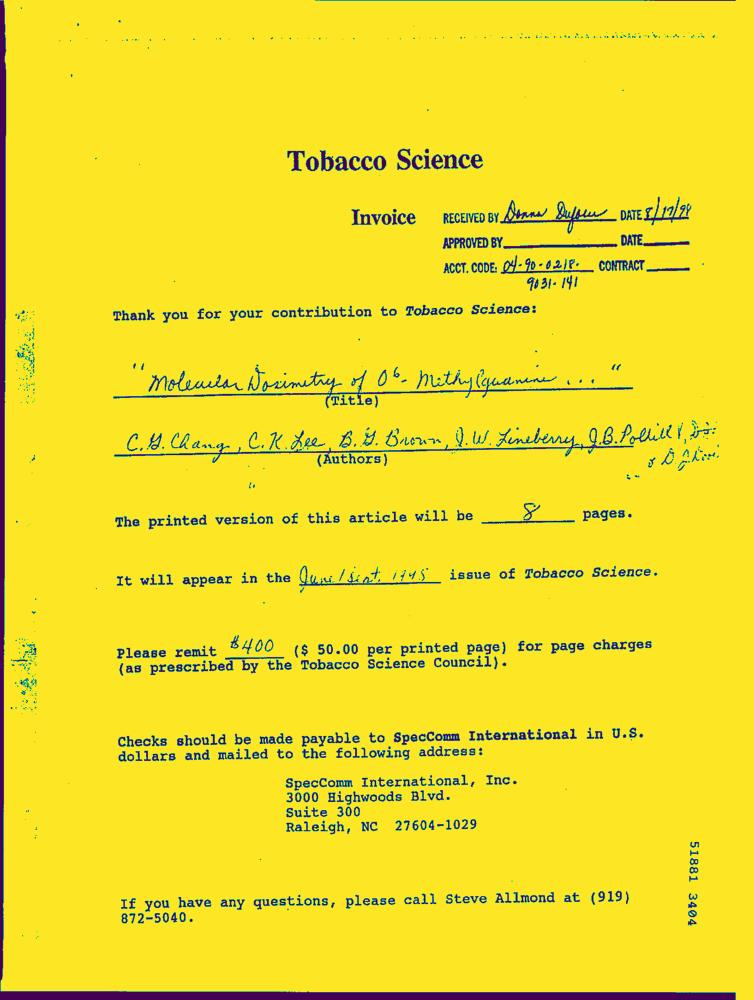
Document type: Invoice-Doc